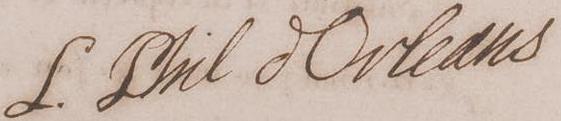
Signature of: louis philippe i duke of orléans